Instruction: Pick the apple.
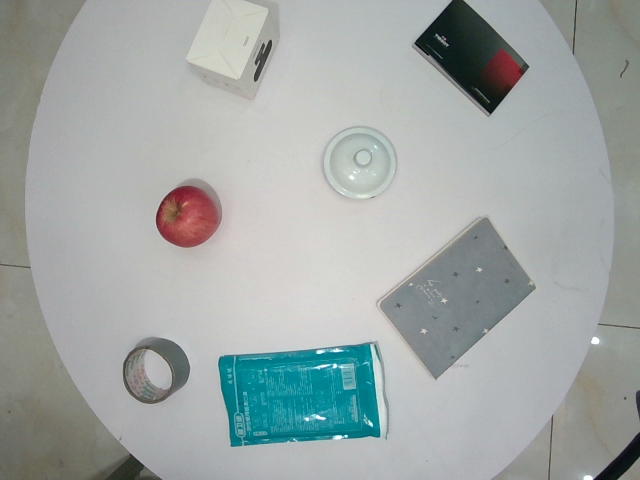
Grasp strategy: vertical